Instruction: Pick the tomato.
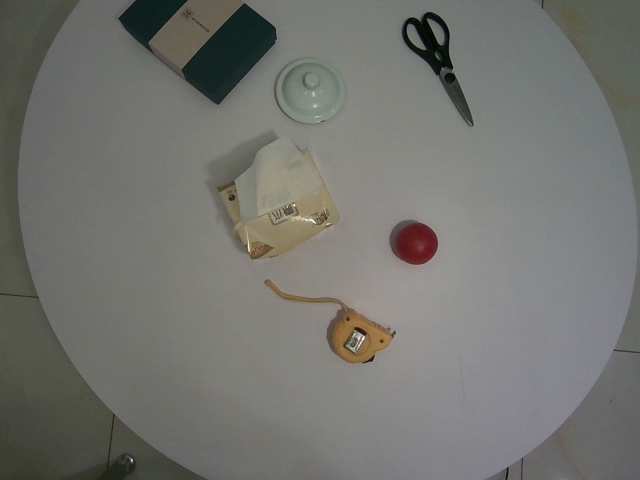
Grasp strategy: vertical